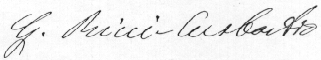
Signature of: gregorio ricci curbastro